Question: Explain the disease:
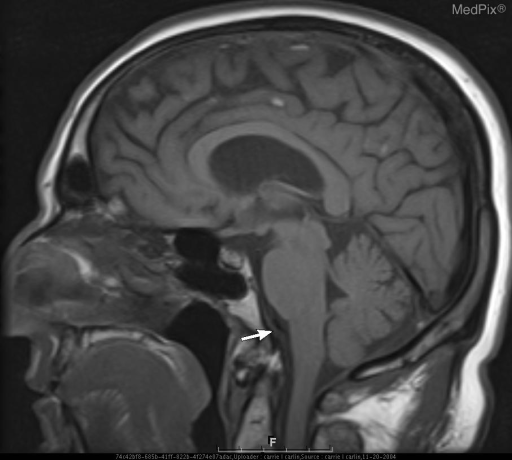
Answer: The disease is discussed as: Vertebral artery dissection comprises 20% of cervicocephalic arterial dissection and is responsible for up to 15% of strokes in young adults. Dissection related thromboembolism is implicated as the cause of these infarctions, underscoring the need for early diagnosis and anticoagulation.  Cerebral infarction complicates up to 95% of spontaneous vertebral artery dissections, but prognosis is good with 90% of affected patients approaching full recovery.  Traumatic vertebral artery injury associated with cervical spine fractures is common (40%) but remains largely asymptomatic even with complete vessel occlusion.
Symptoms of vertebral artery dissection include headache and neck pain, with either abrupt or evolving gait, ocular or vestibular disturbances.  Vertebral artery dissection is commonly spontaneous or due to mild trauma such as sneezing or head turning which can stretch the artery over the lateral mass of C2.  Hyperextension may also stretch the vertebral artery at C1-2 where it exits the transverse foramen.  Conditions which predispose to arterial dissection include fibromuscular displasia, cystic medial necrosis, Marfan’s Syndrome and homocysteinuria.
While clinicians may place great emphasis on MR angiography for evaluation of the cervical arteries, standard spin-echo MRI has much greater sensitivity than MRA for dissection in the vertebral arteries (60% vs. 20%).  Findings include an enlarged vessel with associated pseudoaneurysm and an absent flow void.  Distal narrowing may be present.  MR appearance of the intramural hematoma will vary with the state of the blood products.